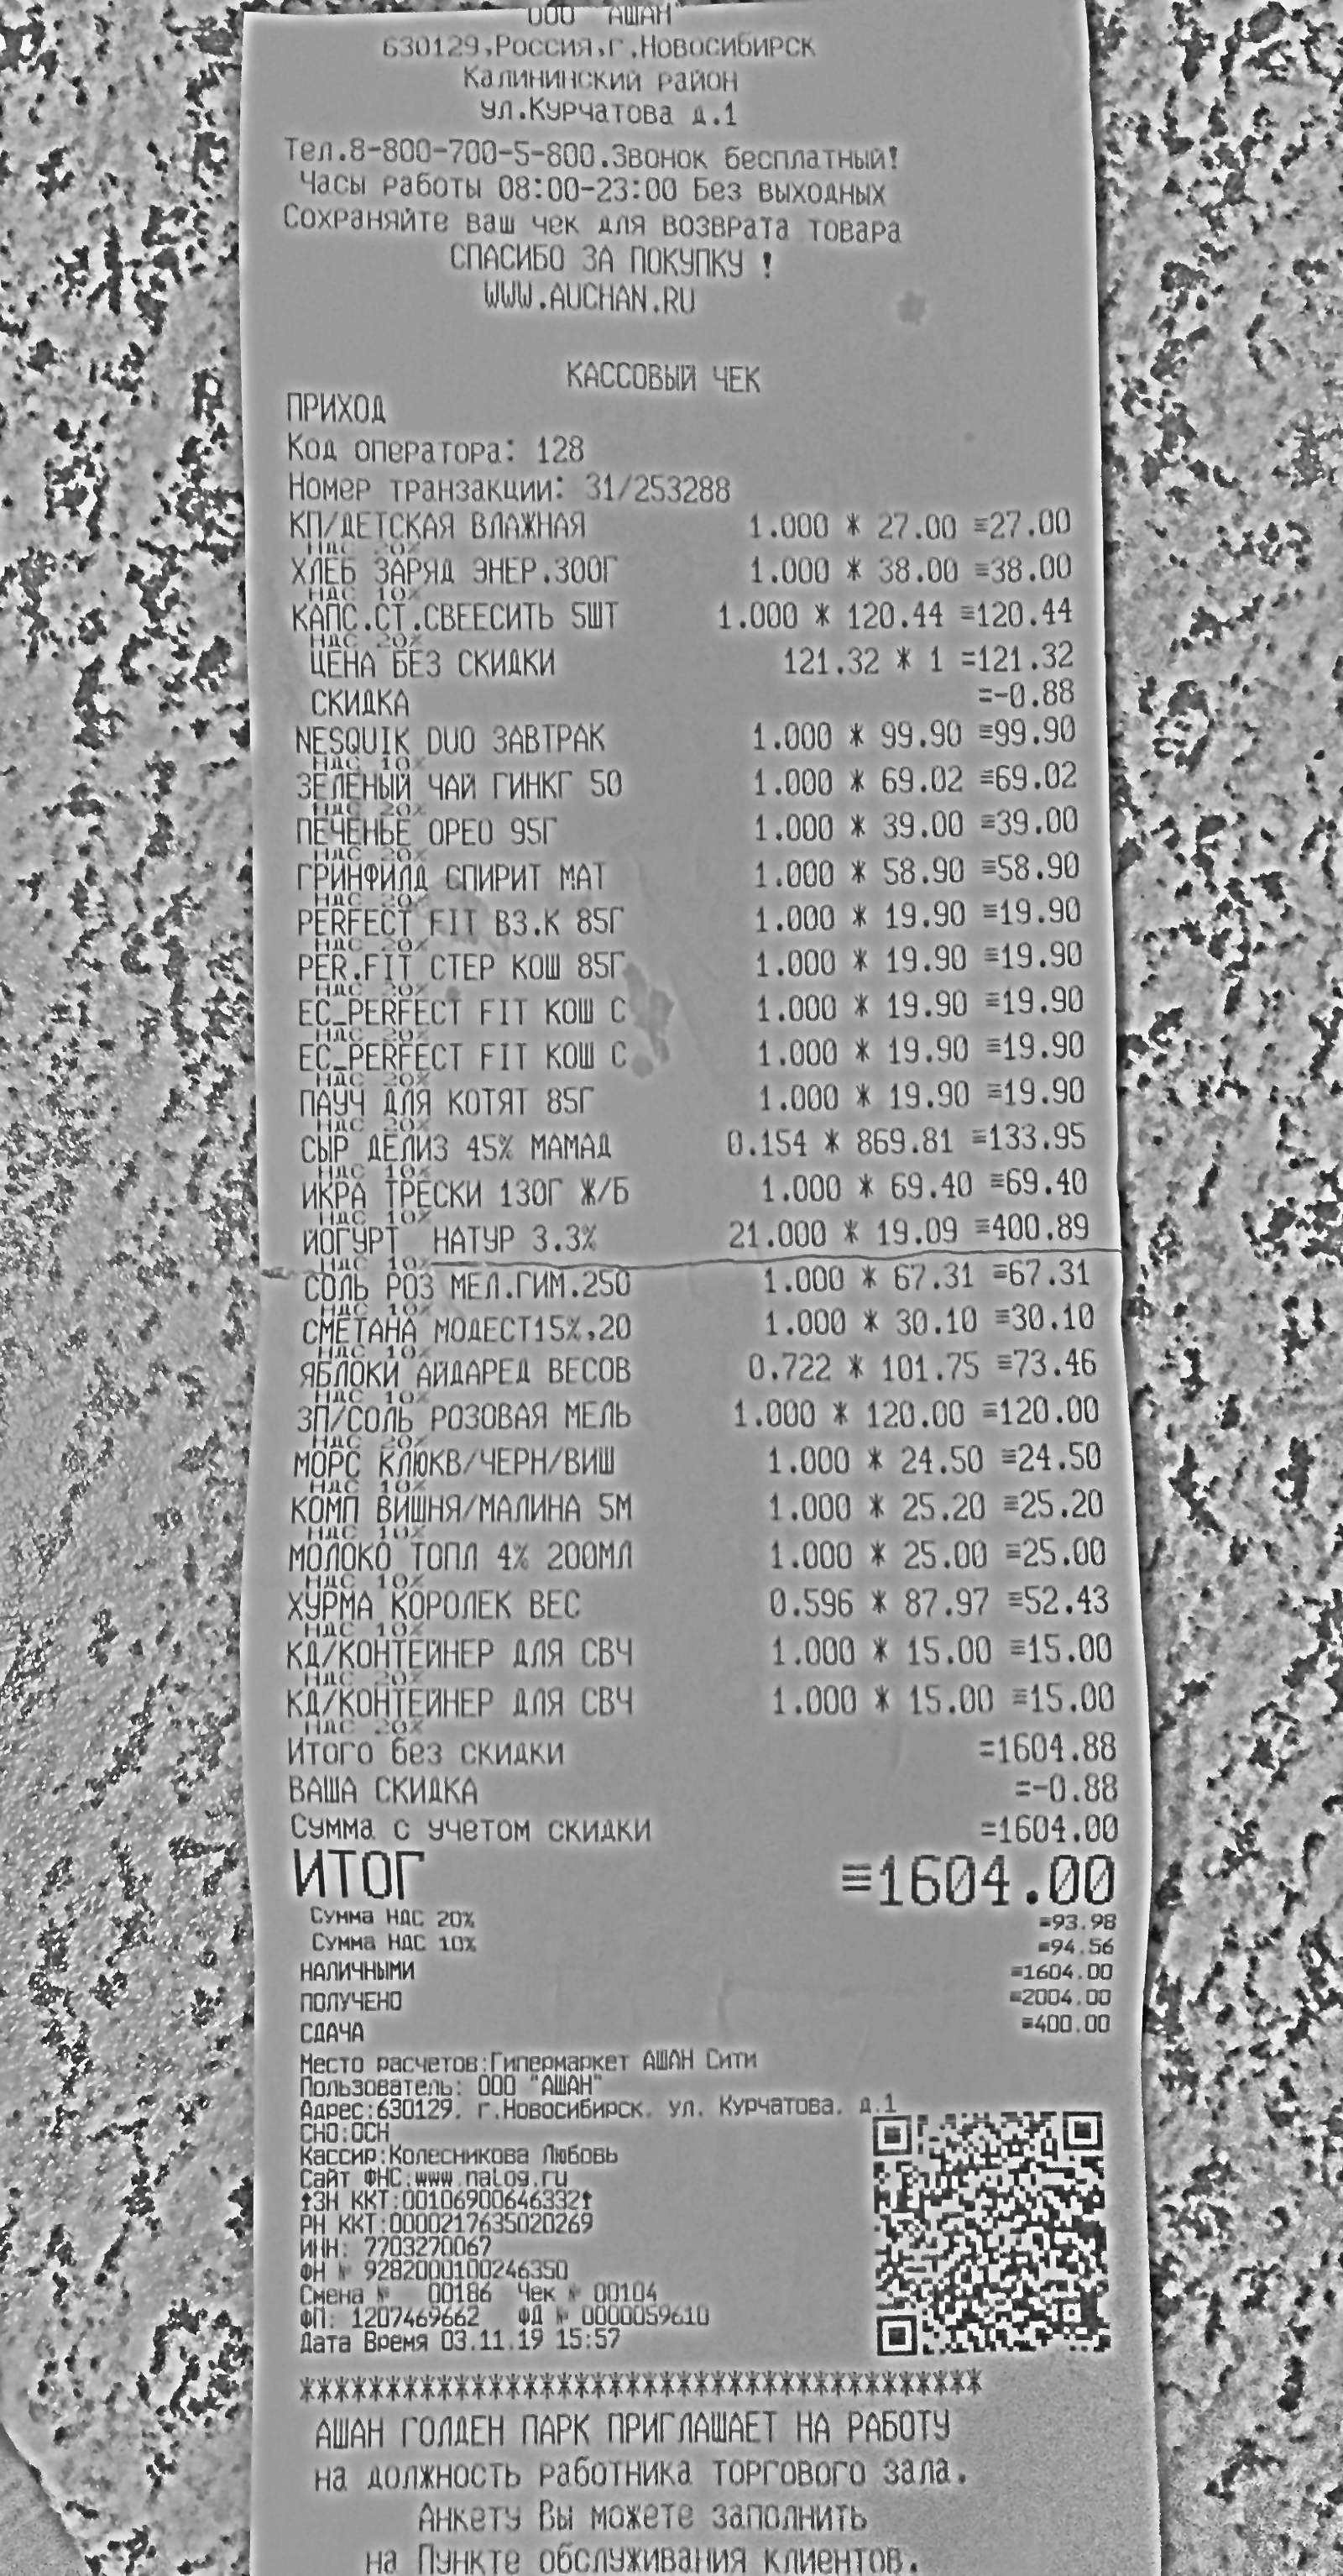
Продавец: ООО "АЙДИ"
Товары: КПДЕТСКАЯ ВЛАЖНАЯ; ХЛЕБ ЗАРЯД ЭНЕР. 300Г; КАПС. СТ. СВЕЖИСТЬ 5ШТ; NESQUIK DUO ЗАВТРАК; ЗЕЛЕНЫЙ ЧАЙ ГИНК 50; ПЕЧЕНЬ ОРЕО 95Г; ГРИФИНА СПИРИТ МАТ; PERFECT FIT ВЗ. К 85Г; PERFIT СТЕР КОШ 85Г; EC-PERFECT FIT КОШ С; ПАУЧ ДЛЯ КОТЯТ 85Г; СЫР ДЕЛИЗ 45% МАМА; ИКРА ТРЕСКИ 130Г Ж/Б
Количество: 1.000; 1.000; 1.000; 1.000; 1.000; 1.000; 1.000; 1.000; 1.000; 2.000; 1.000; 1.000; 1.000
Цена: 27.00; 38.00; 120.44; 99.90; 69.02; 39.00; 58.90; 19.90; 19.90; 19.90; 19.90; 69.40; 19.09
Сумма: 27.00; 38.00; 120.44; 99.90; 69.02; 39.00; 58.90; 19.90; 19.90; 39.80; 19.90; 69.40; 19.09
Итого: 1604.00